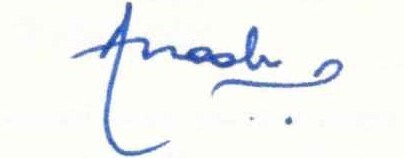
Signature of: anosh irani